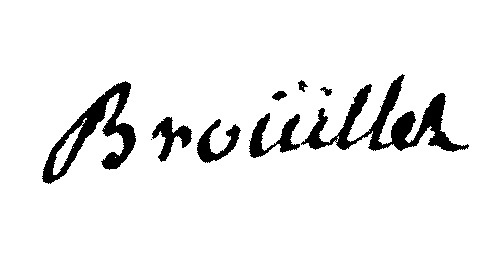
Signature of: jacques antoine brouillet